Question: What jurisdiction, city, or county is the document associated with?
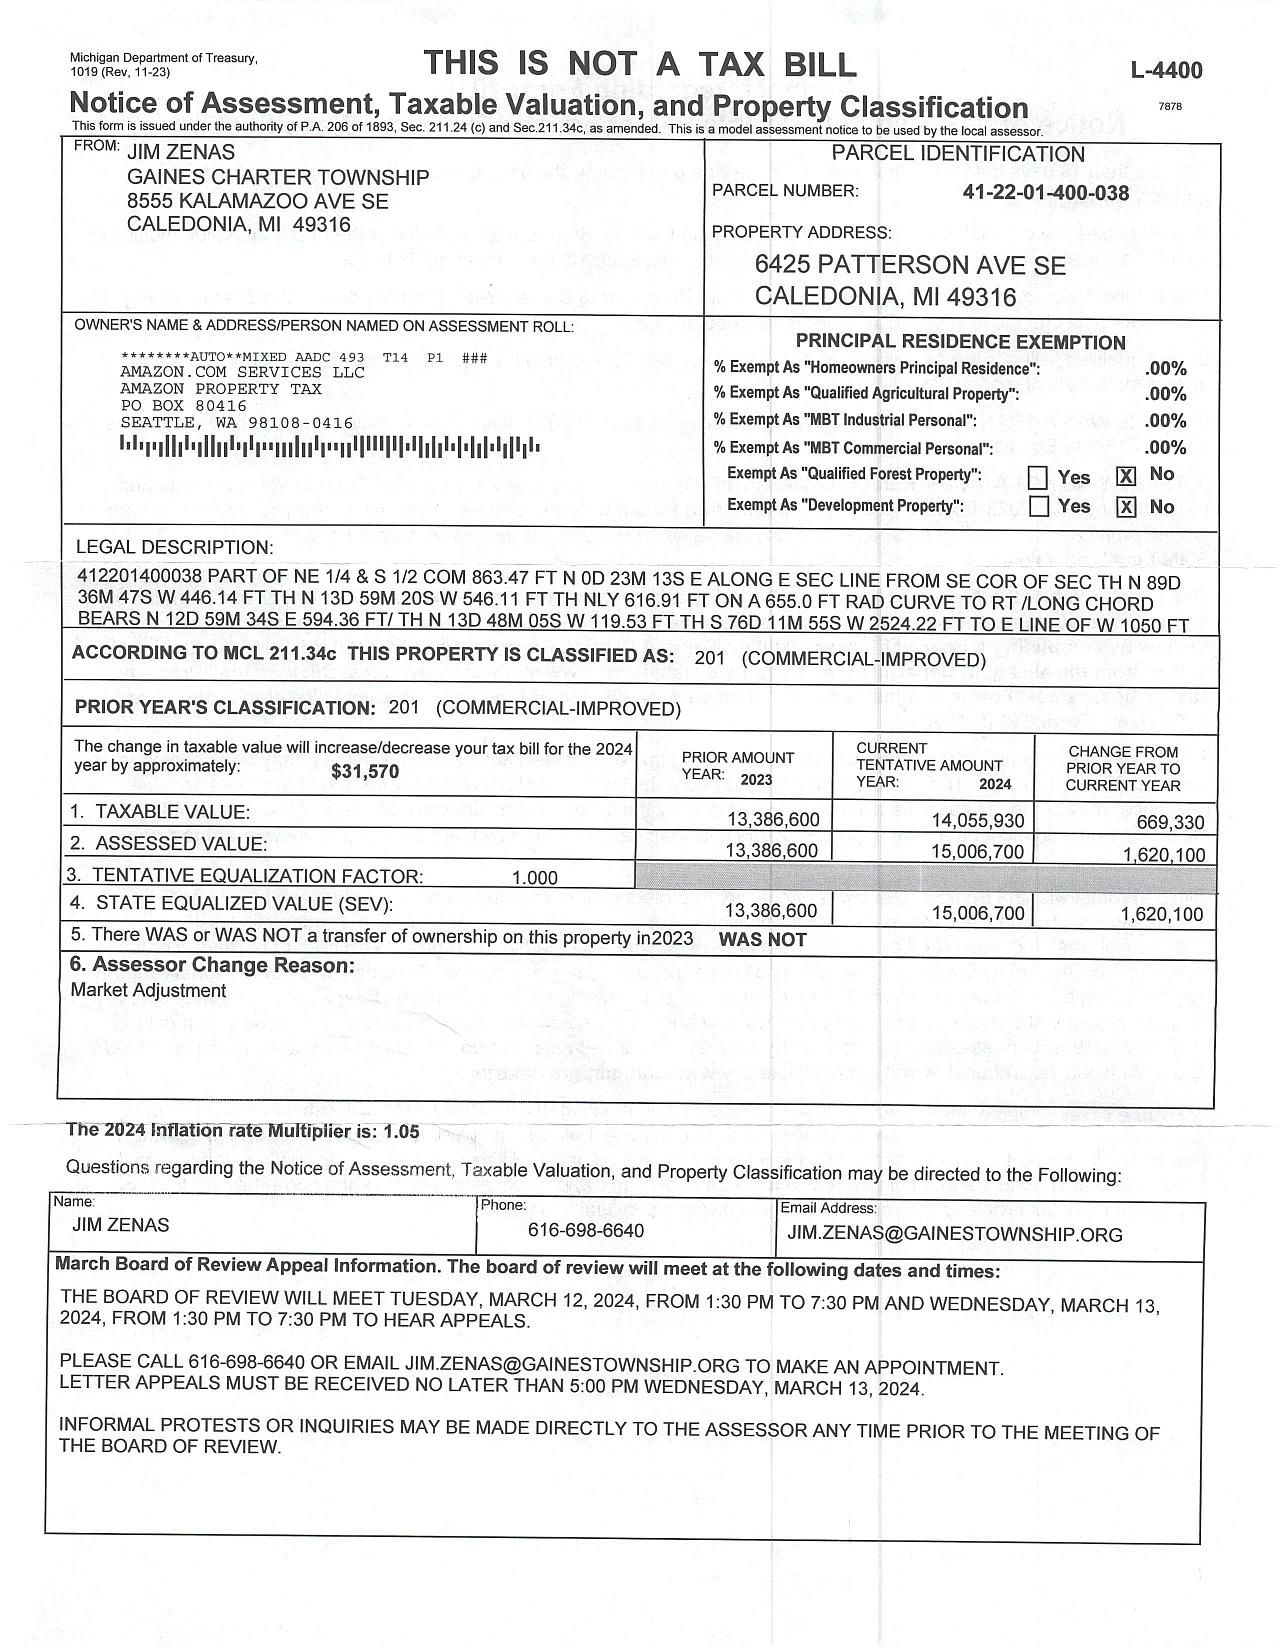
Answer: "GAINES CHARTER TOWNSHIP"